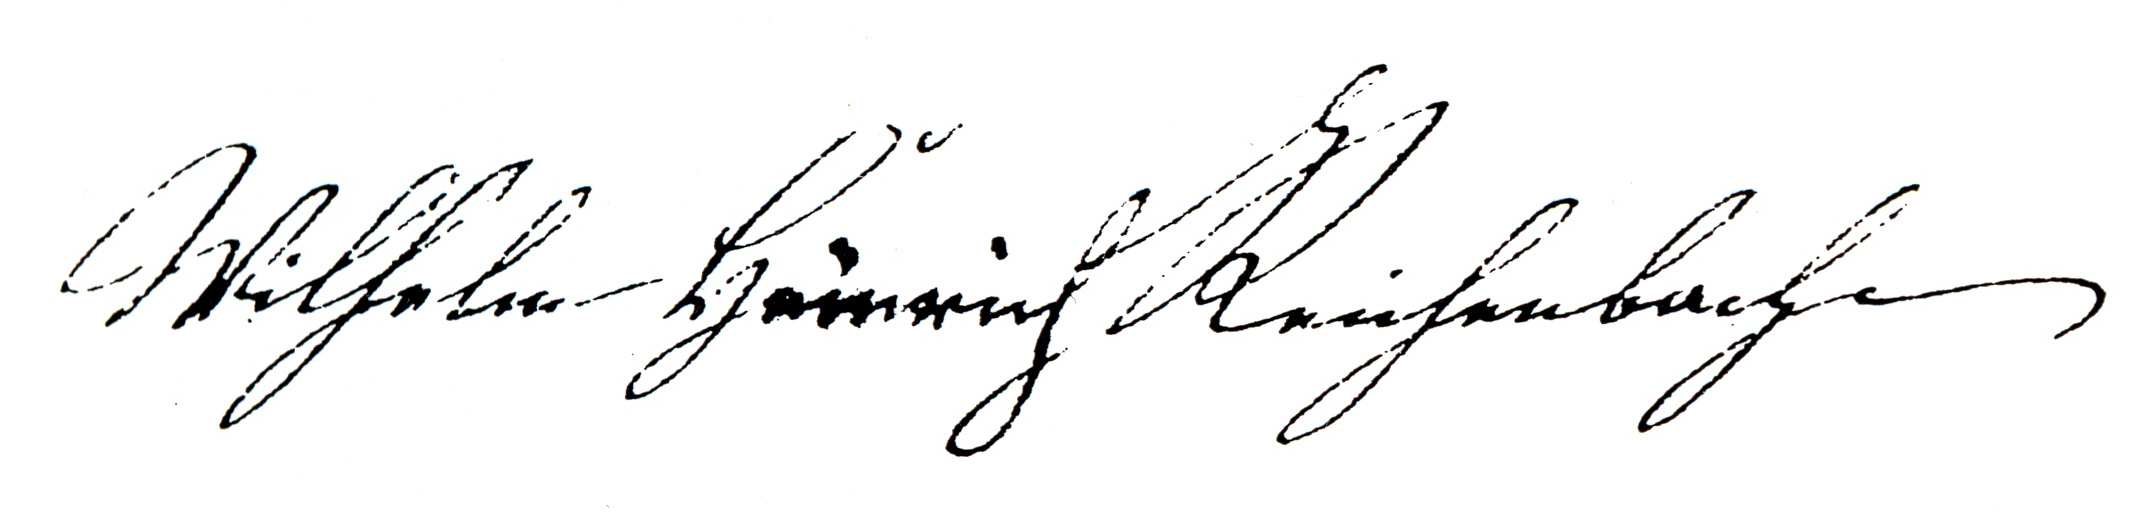
Signature of: wilhelm heinrich reichenbach